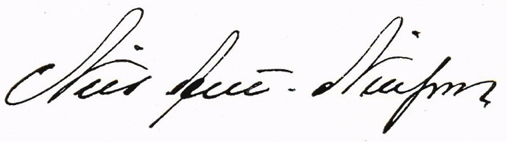
Signature of: anton nilsson i östrabo